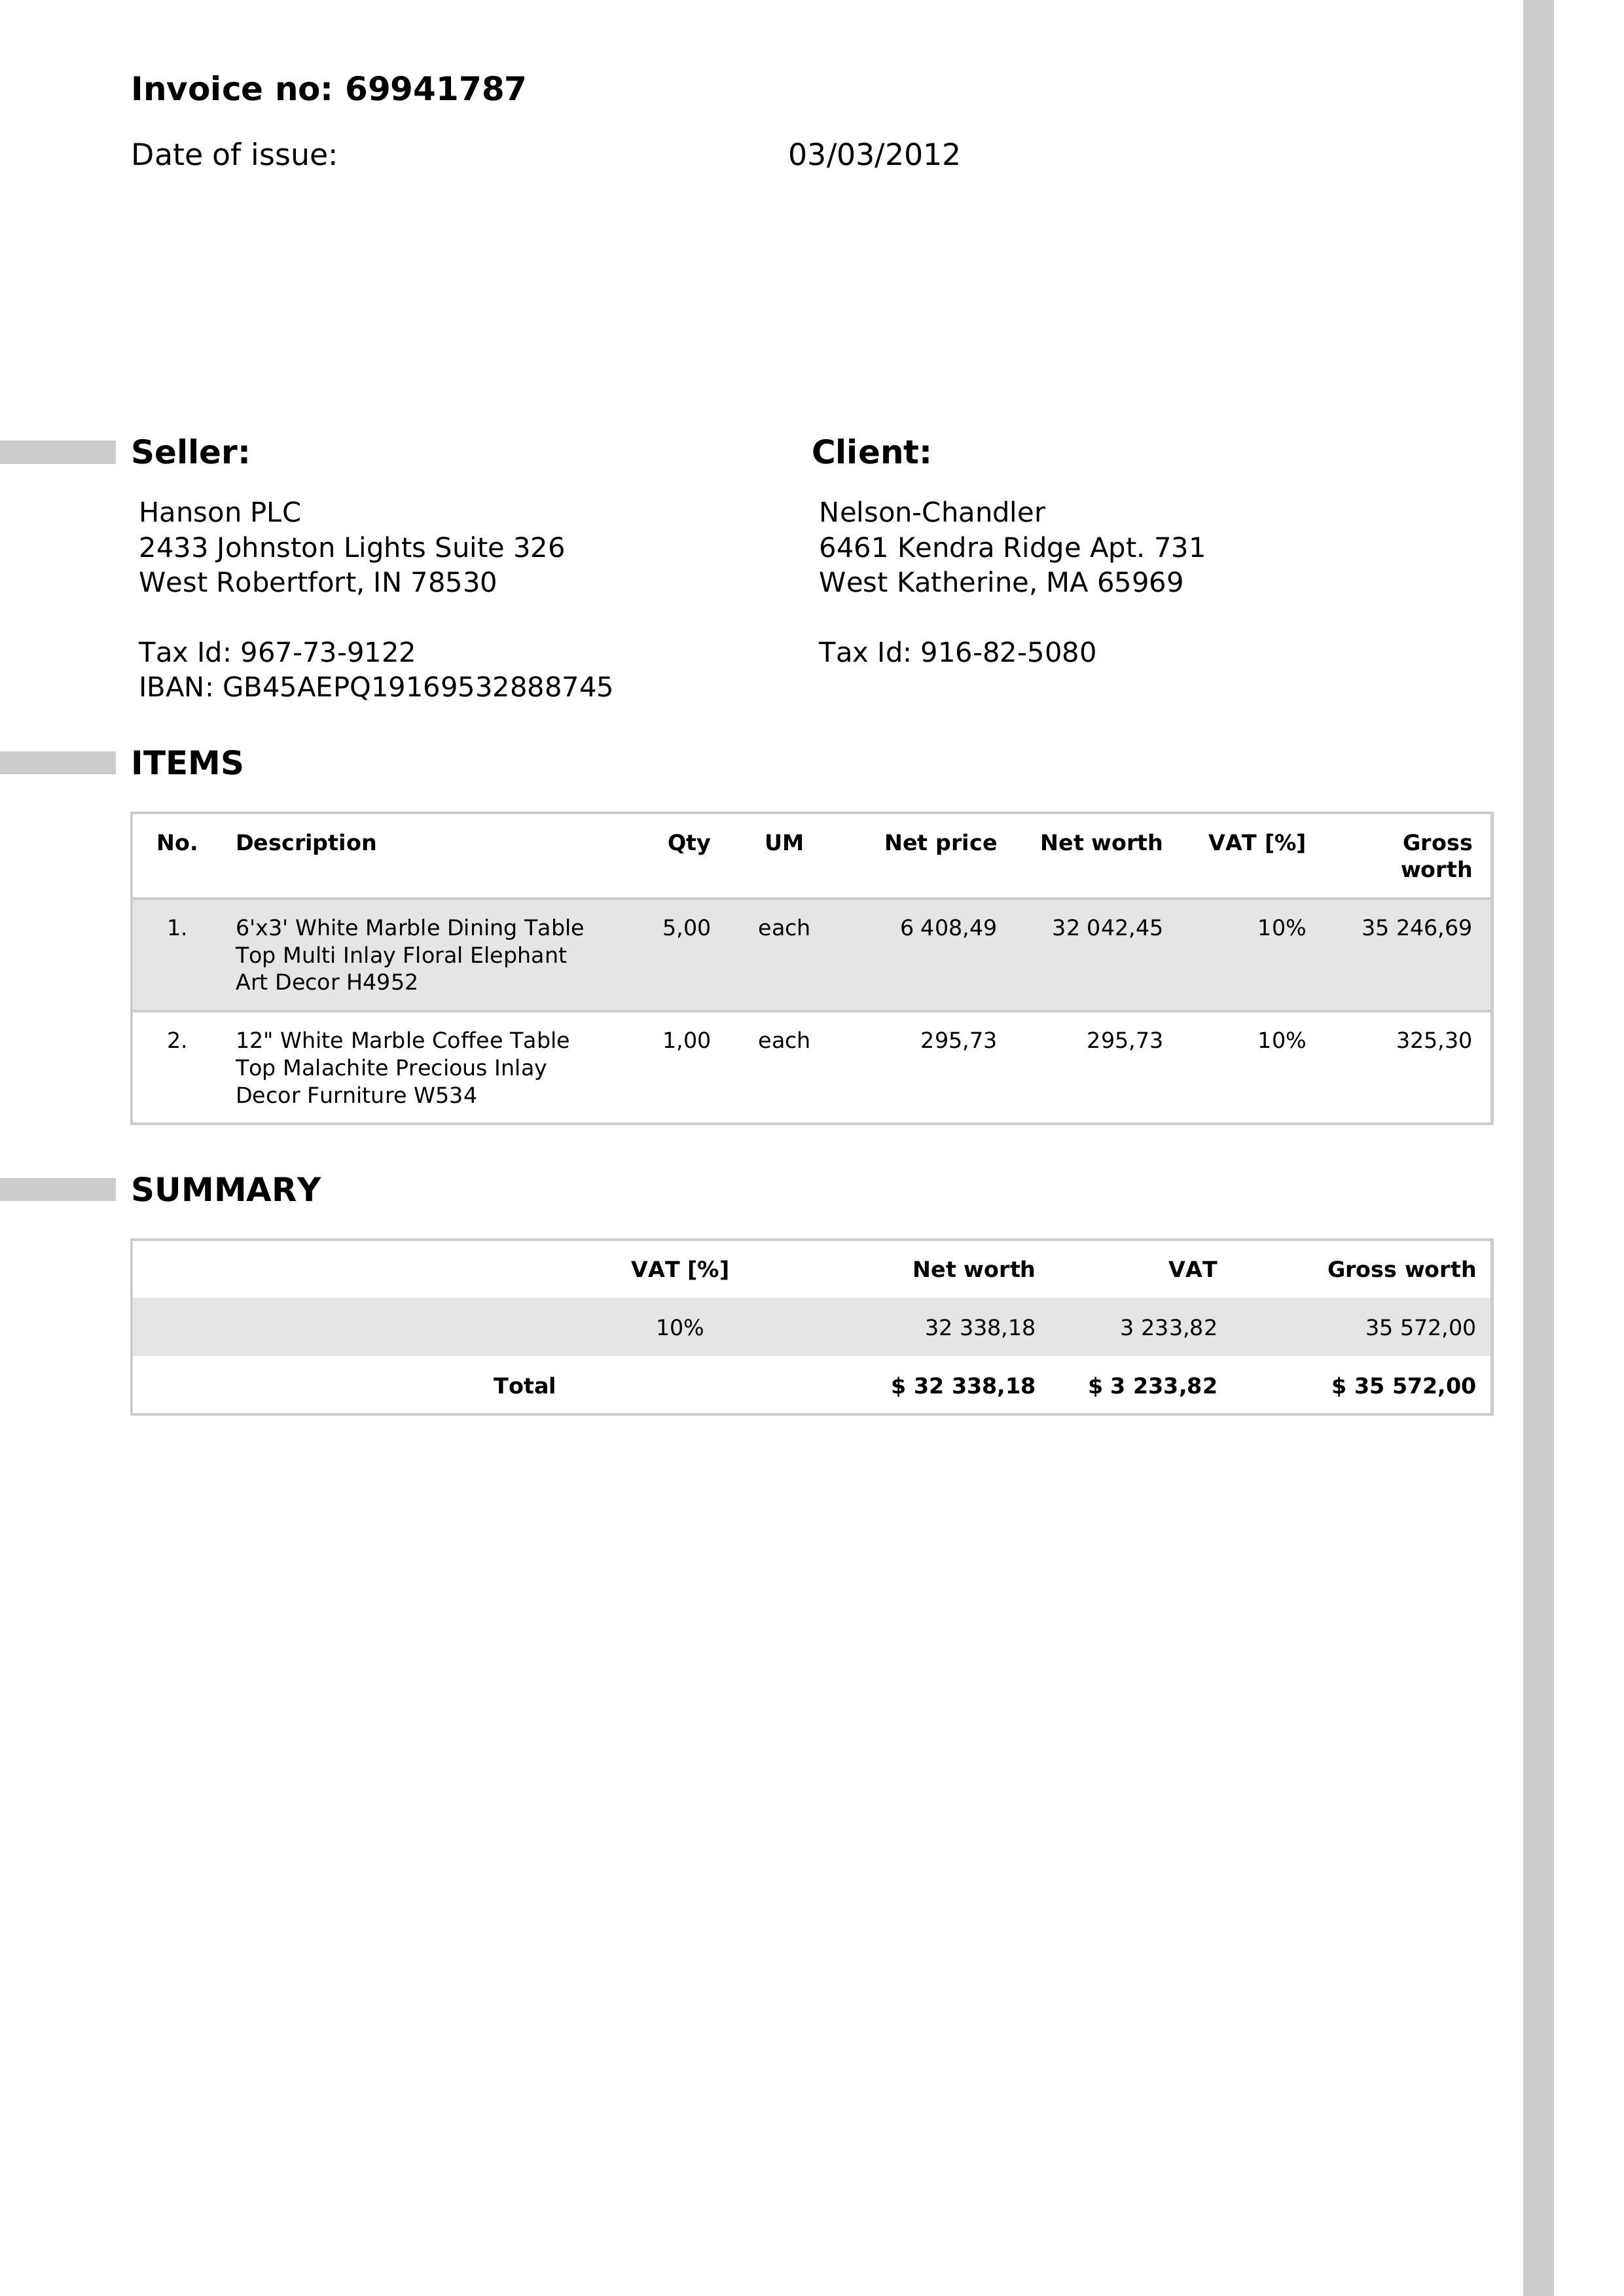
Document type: Invoice